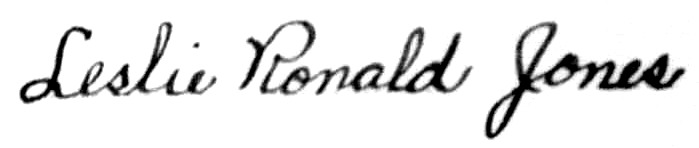
Signature of: leslie ronald jones